Question: What is the potential diagnosis?
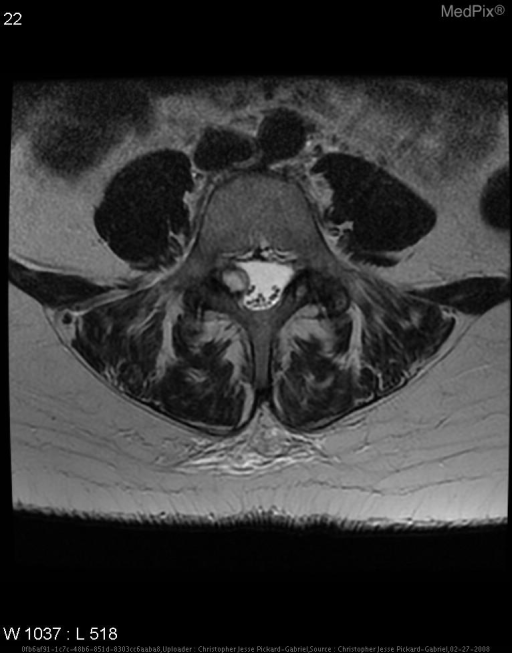
Answer: The possible diagnosis includes extruded disk fragments
ganglion cysts
nerve sheath tumors
septic facet arthritis
asymmetric ligamentum flavum hypertrophy
synovial cyst.